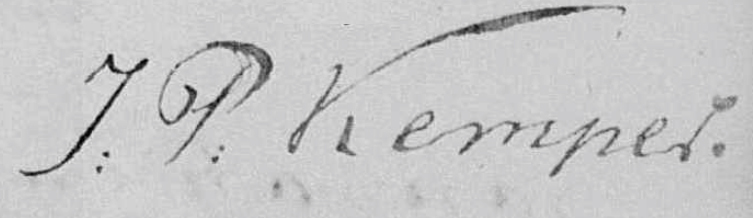
Signature of: jan pieter kemper